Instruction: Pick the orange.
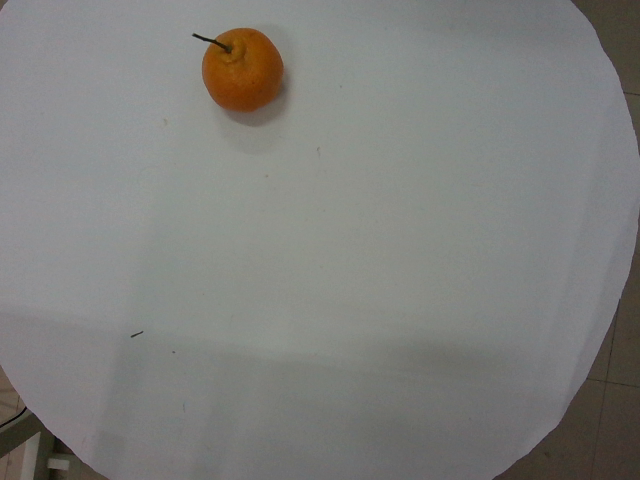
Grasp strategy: vertical